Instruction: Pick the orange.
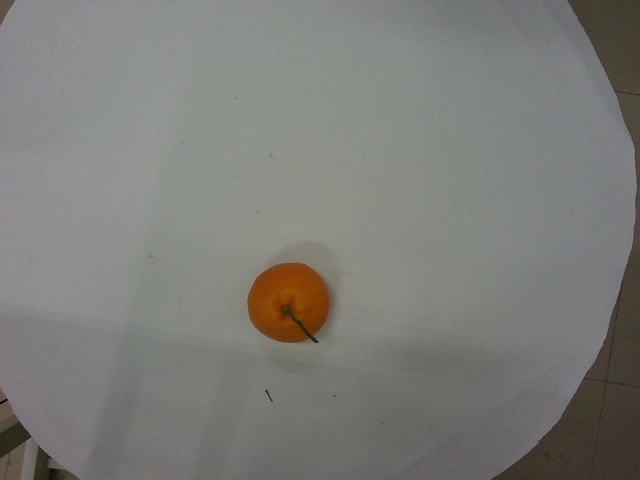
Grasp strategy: vertical